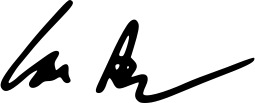
Signature of: sam altman